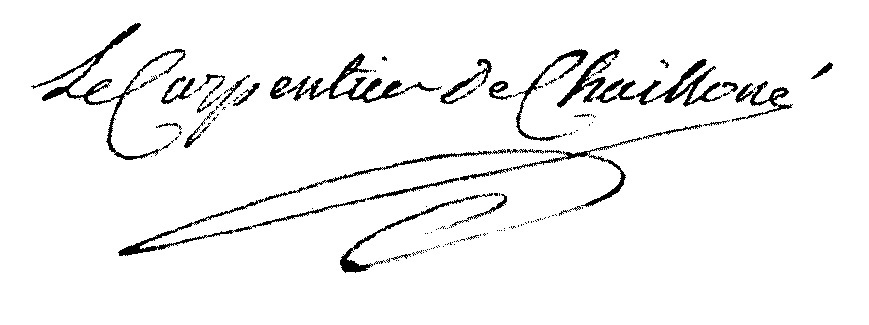
Signature of: pierre louis lecarpentier de chailloué